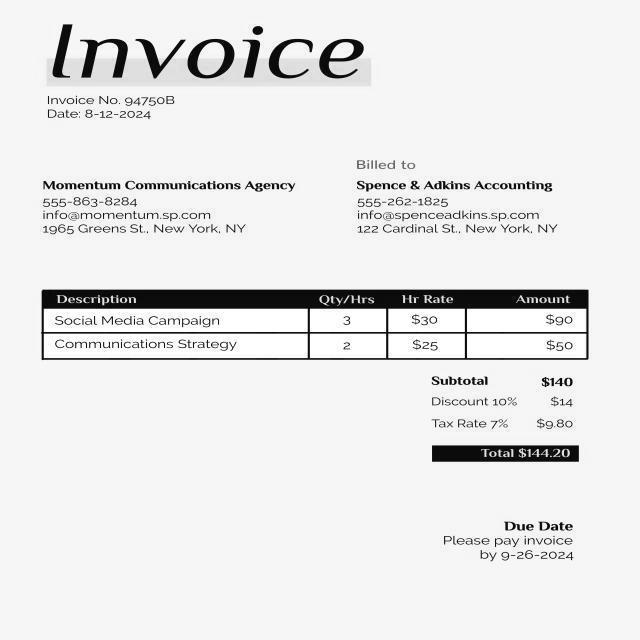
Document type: Invoice